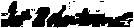
Signature of: james robertson